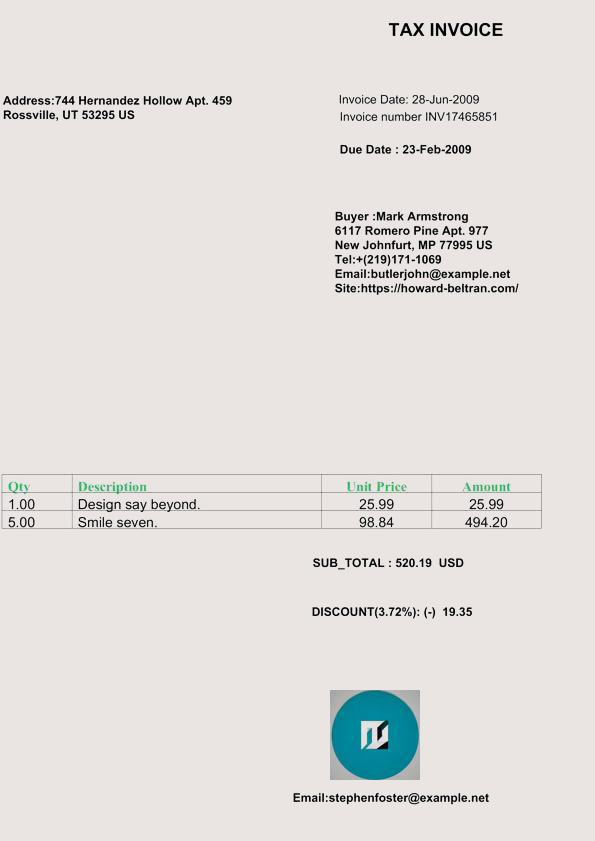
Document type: Invoice